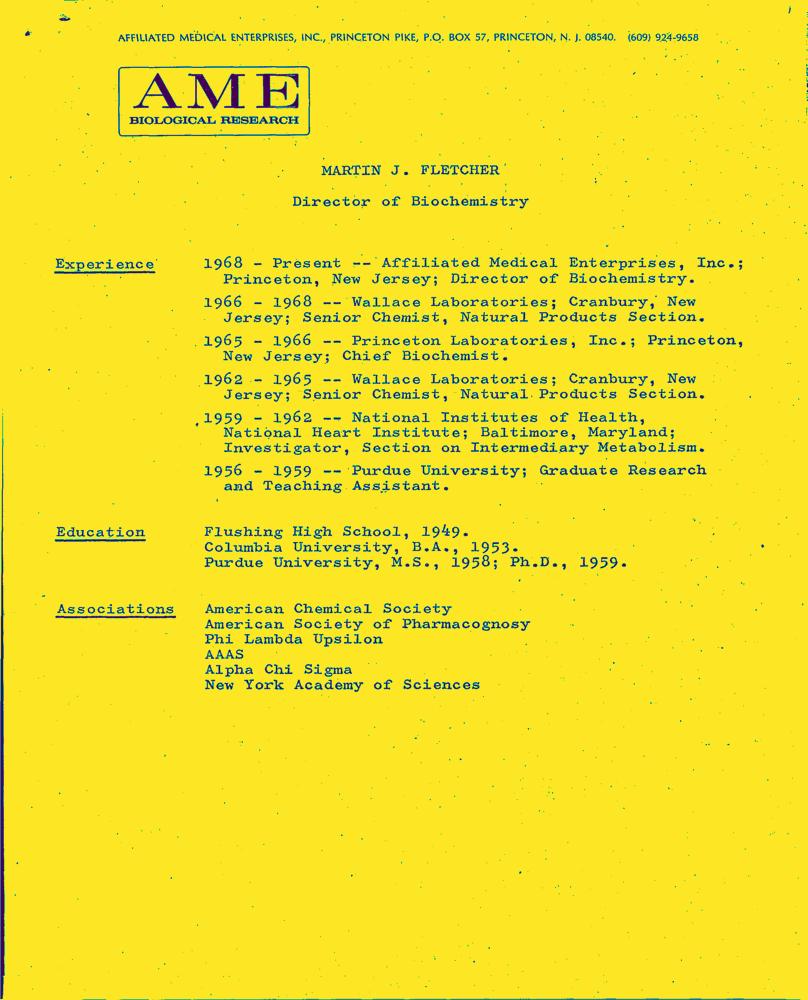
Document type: Resume-Doc